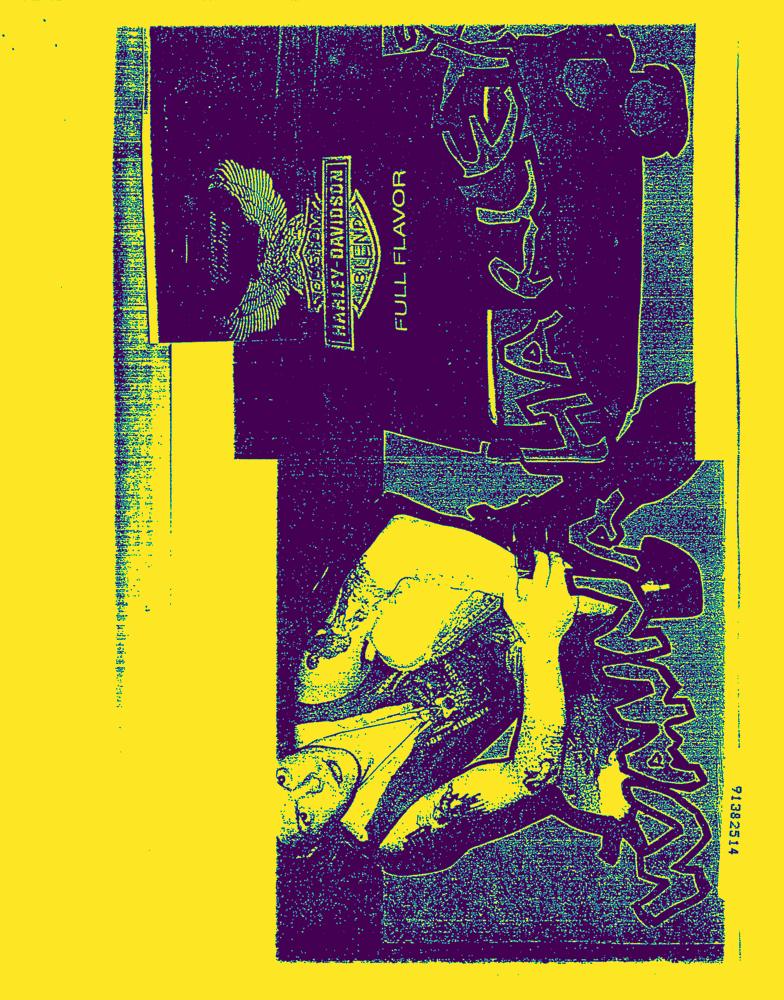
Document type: AD